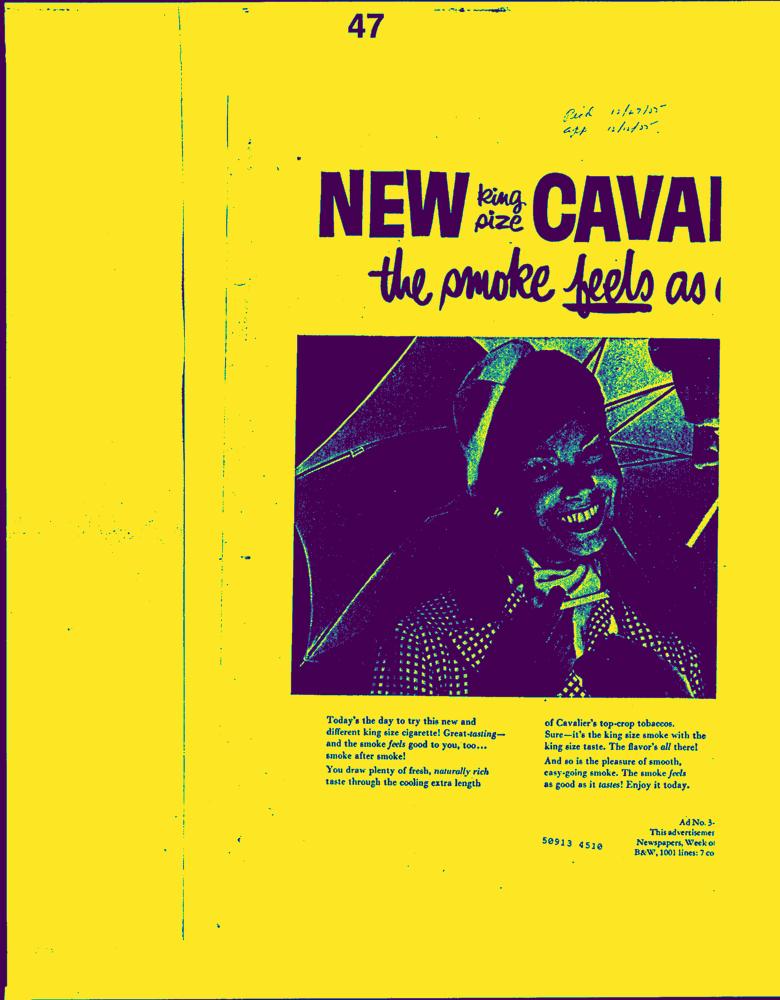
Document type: AD